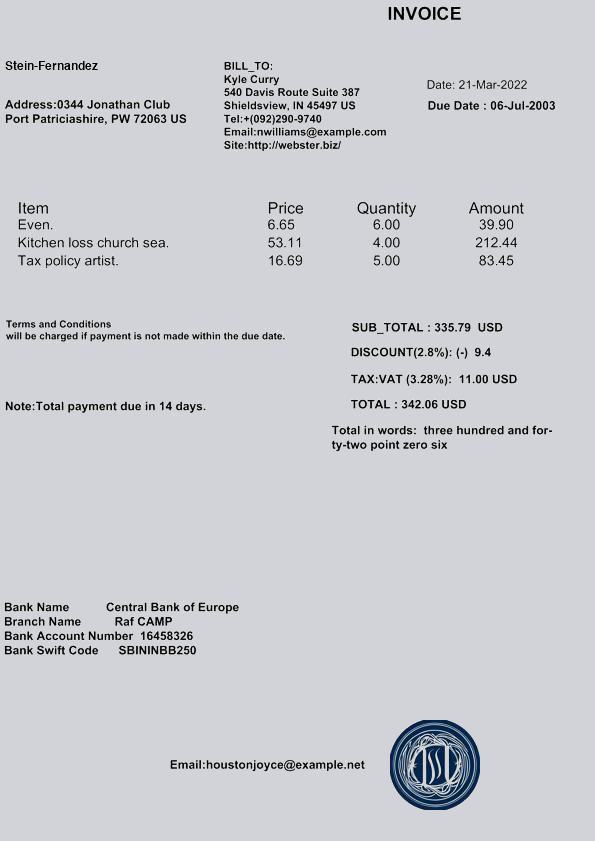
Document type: Invoice